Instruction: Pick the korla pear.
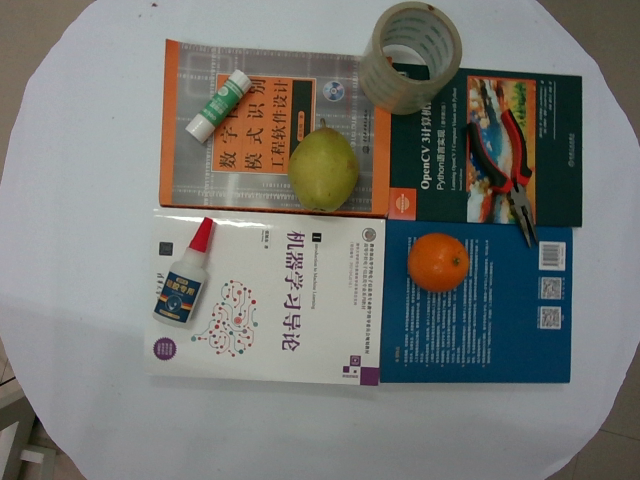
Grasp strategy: vertical